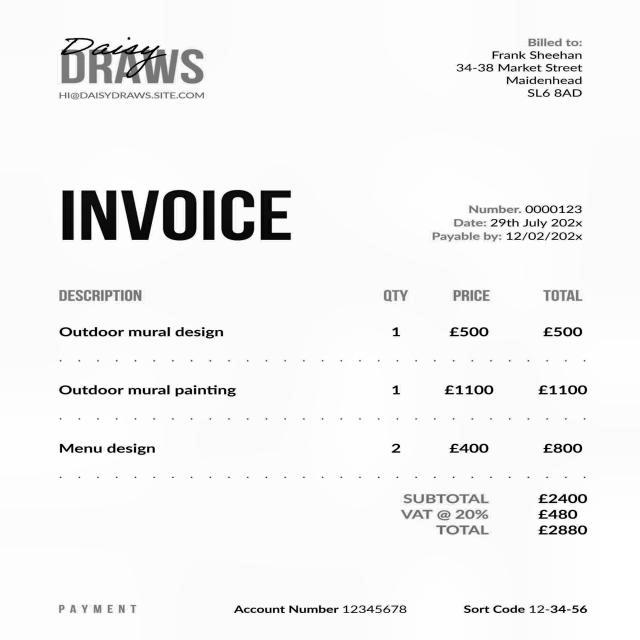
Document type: Invoice